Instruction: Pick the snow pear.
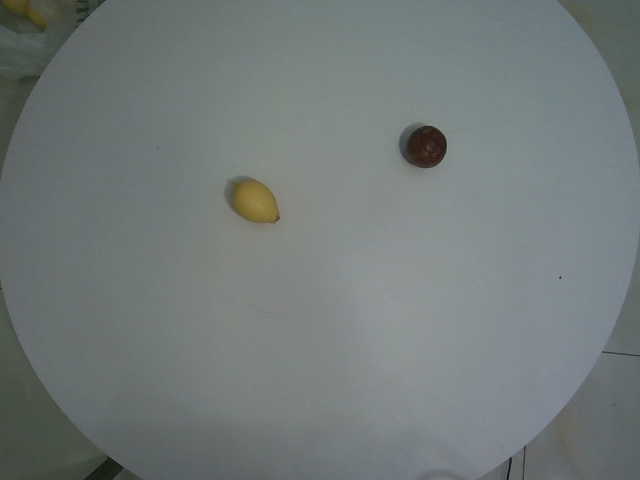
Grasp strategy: vertical